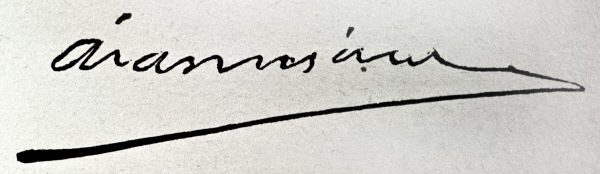
Signature of: andreas anagnostakis